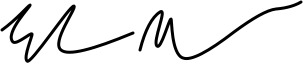
Signature of: elon musk